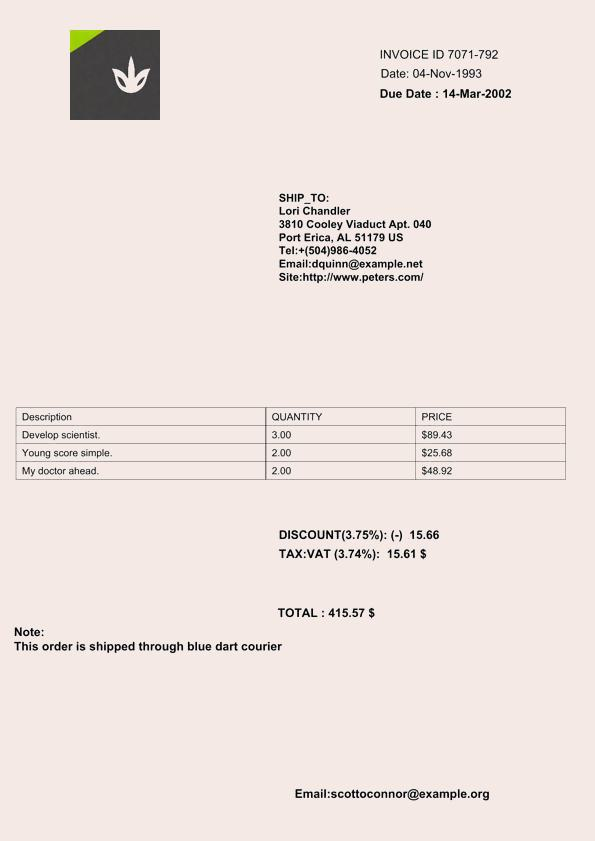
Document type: Invoice